Question: What type of tax is indicated in the document, personal property or real estate?
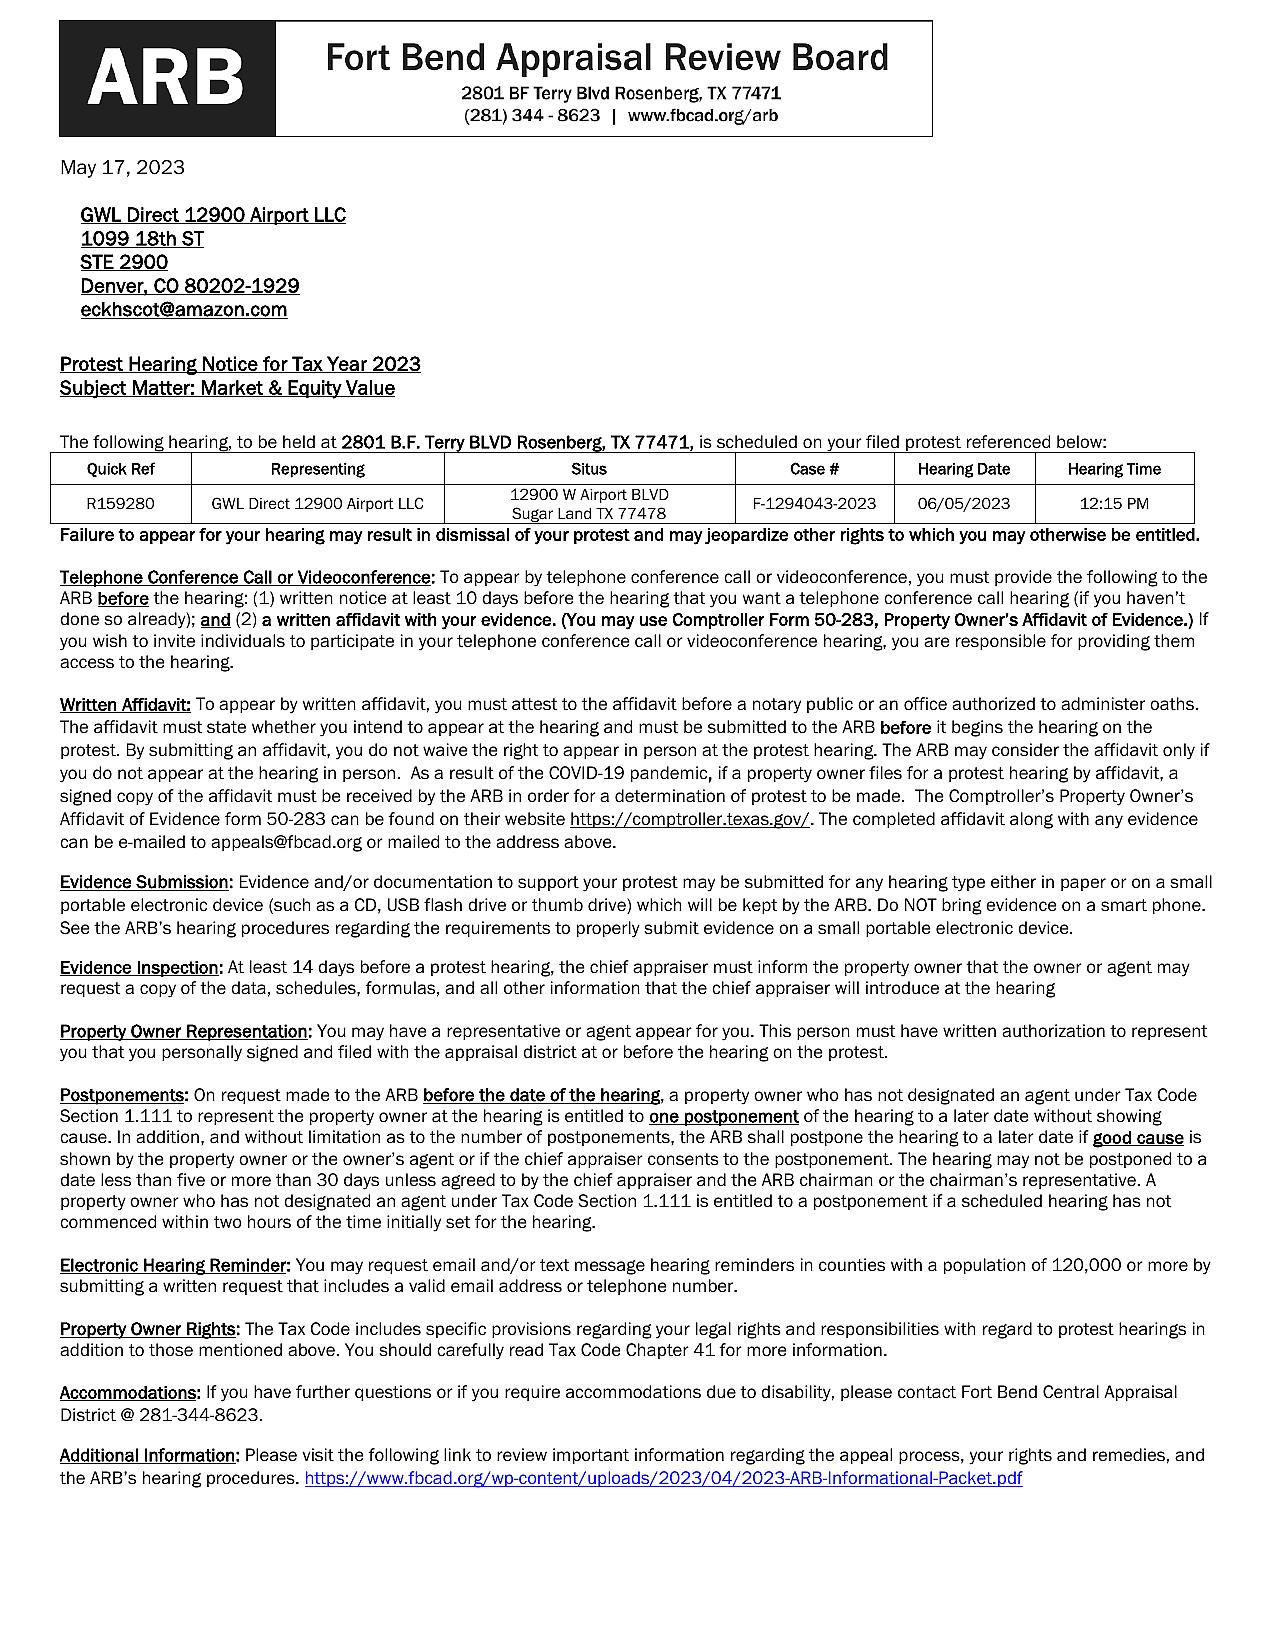
Answer: "Real Estate Tax"